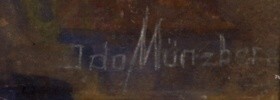
Signature of: ida münzbergová